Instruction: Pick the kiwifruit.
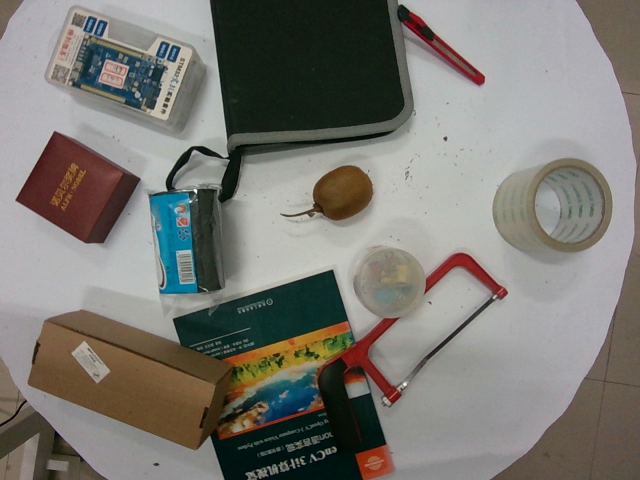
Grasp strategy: vertical